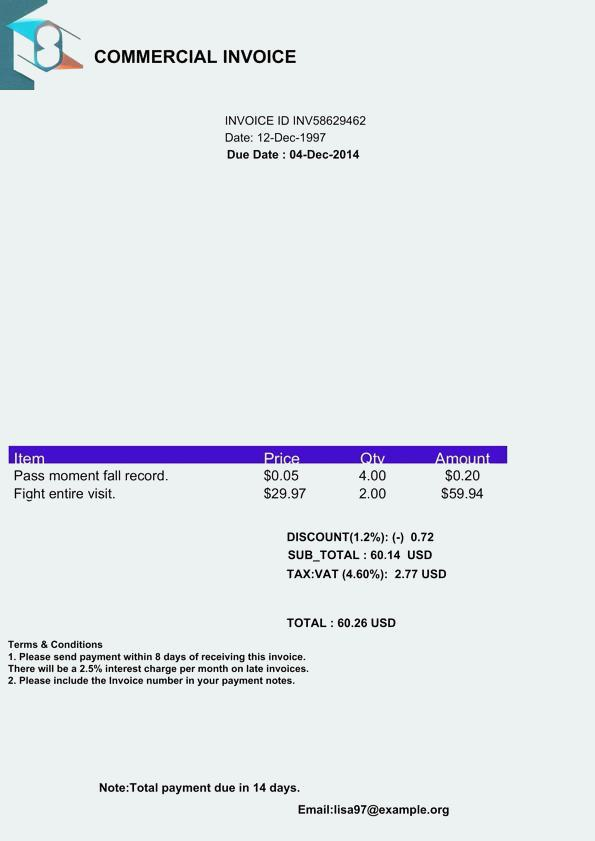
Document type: Invoice